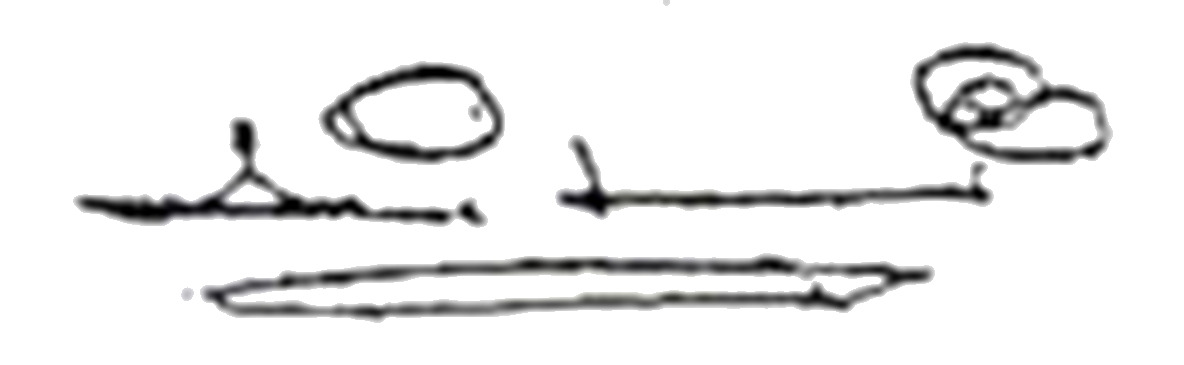
Signature of: sonthi boonyaratglin